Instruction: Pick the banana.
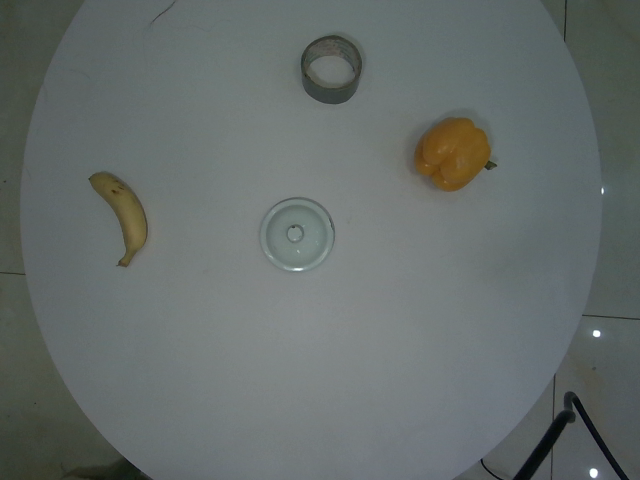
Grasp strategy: vertical